Question: Which state is mentioned in the document?
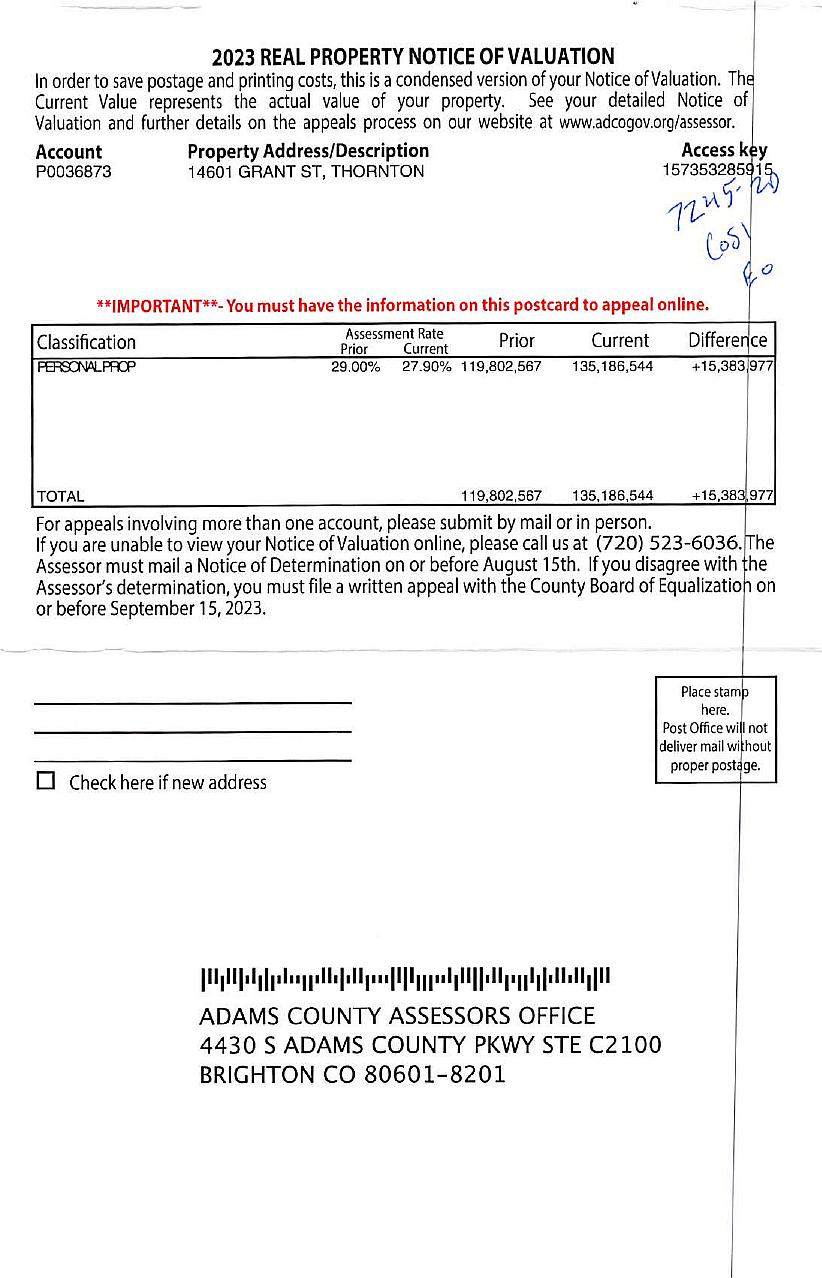
Answer: "CO"